Question: What might the diagnosis be?
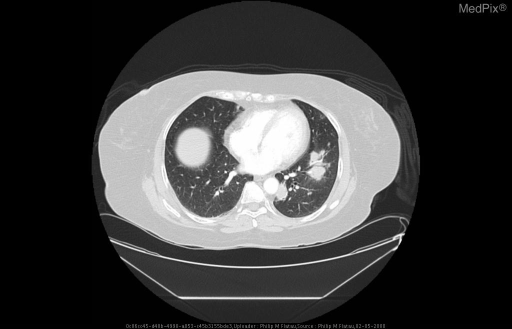
Answer: The possible diagnosis includes 1) Malignancy
- Metastatic disease: testicular, ovarian, renal, breast, melanoma and sarcoma
- Lymphoma
- Benign: hamartomas, papillomatosis, bronchogenic cysts, benign metastasizing leiomyomatosis

2) Infectious
- Multiple abscesses
- Septic emboli
- Granulomatous infections
- Viral: varicella, measles
- Parasitic: Paragonimus westermani

3) Inflammatory
- Wegener’s granulomatosis
- Sarcoidosis
- Rheumatoid nodules.